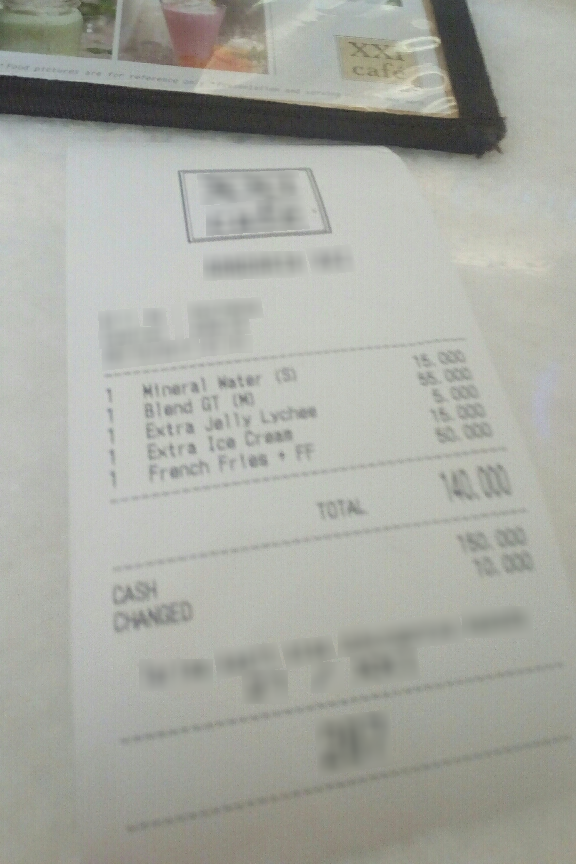
Number of items: 5
Total: 140.000
OCR text regions:
text: 1
text: Mineral
text: water
text: (s)
text: 15.000
text: 1
text: Blend
text: GT
text: (M)
text: 55.000
text: 1
text: Extra
text: Jelly
text: Lychee
text: 5.000
text: 1
text: Extra
text: Ice
text: Cream
text: 15.000
text: 1
text: French
text: Fries
text: +
text: FF
text: 50.000
text: TOTAL
text: 140.000
text: CASH
text: 150.000
text: CHANGED
text: 10.000